Question: In what way does the history help explain the case?
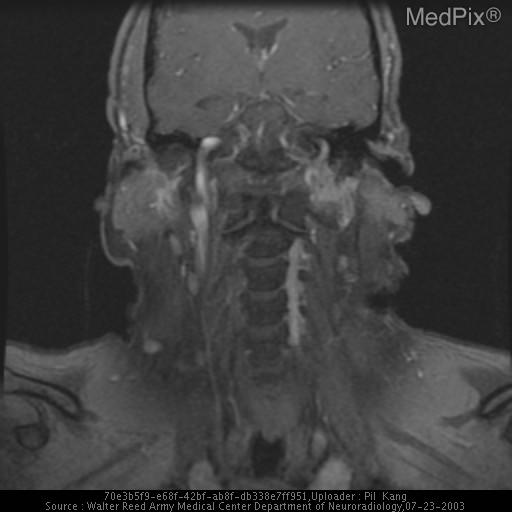
Answer: The patient's history of Patient with prior history of left paraganglioma at the carotid bifurcation, with recent MR suggestive of recurrence. is key in understanding the case.